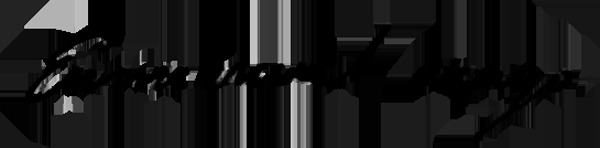
Signature of: emmanuel arago